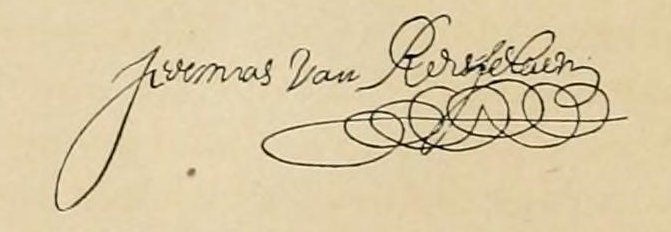
Signature of: jeremias van rensselaer